Question: What do the imaging results show?
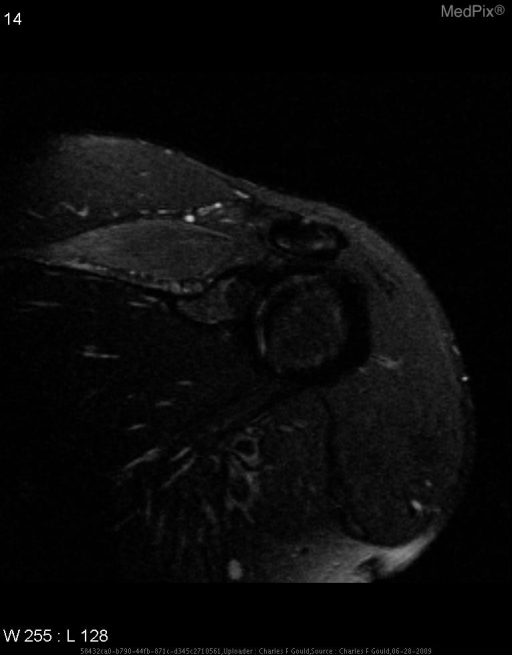
Answer: The imaging shows •  On T1 weighted imaging, moderate muscular body atrophy and fatty replacement within a single or multiple rotator cuff or shoulder muscles.  •  Abnormal increased increased T2 or STIR signal will also be seen in these affected muscles. Increased signal involving the supraspinatous muscle..